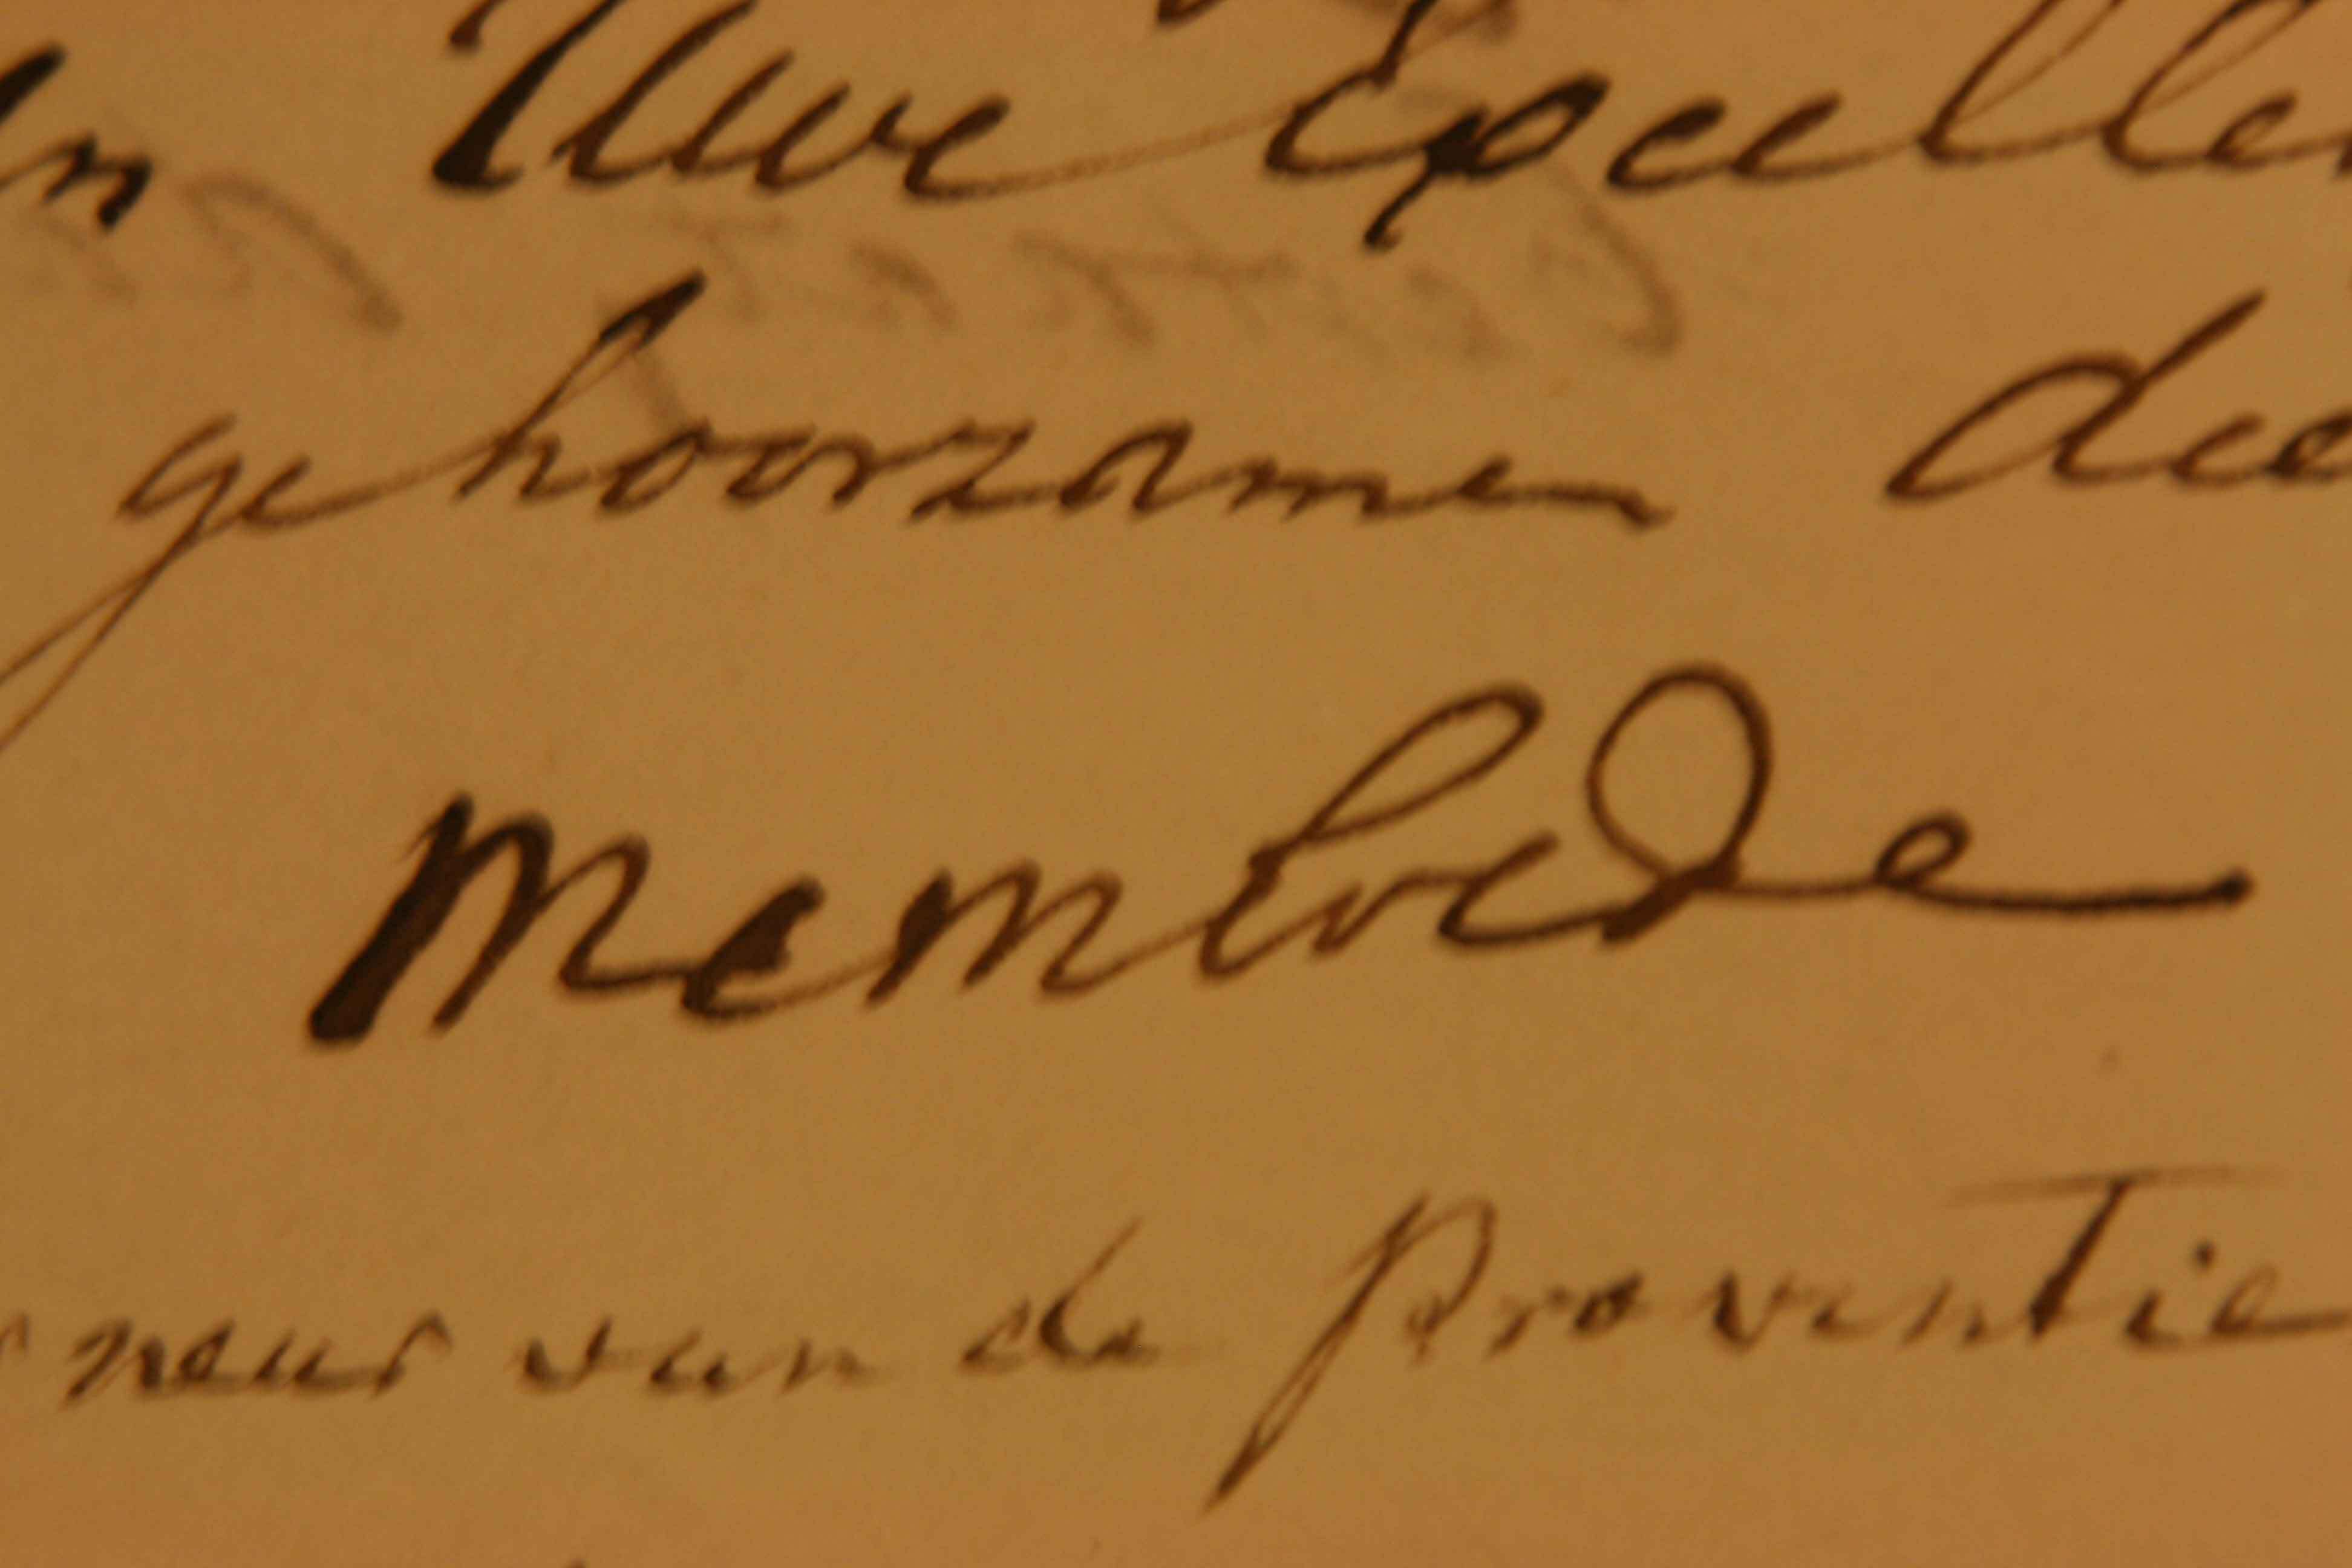
Signature of: andré charles de membrede